Question: Which state is mentioned in the document?
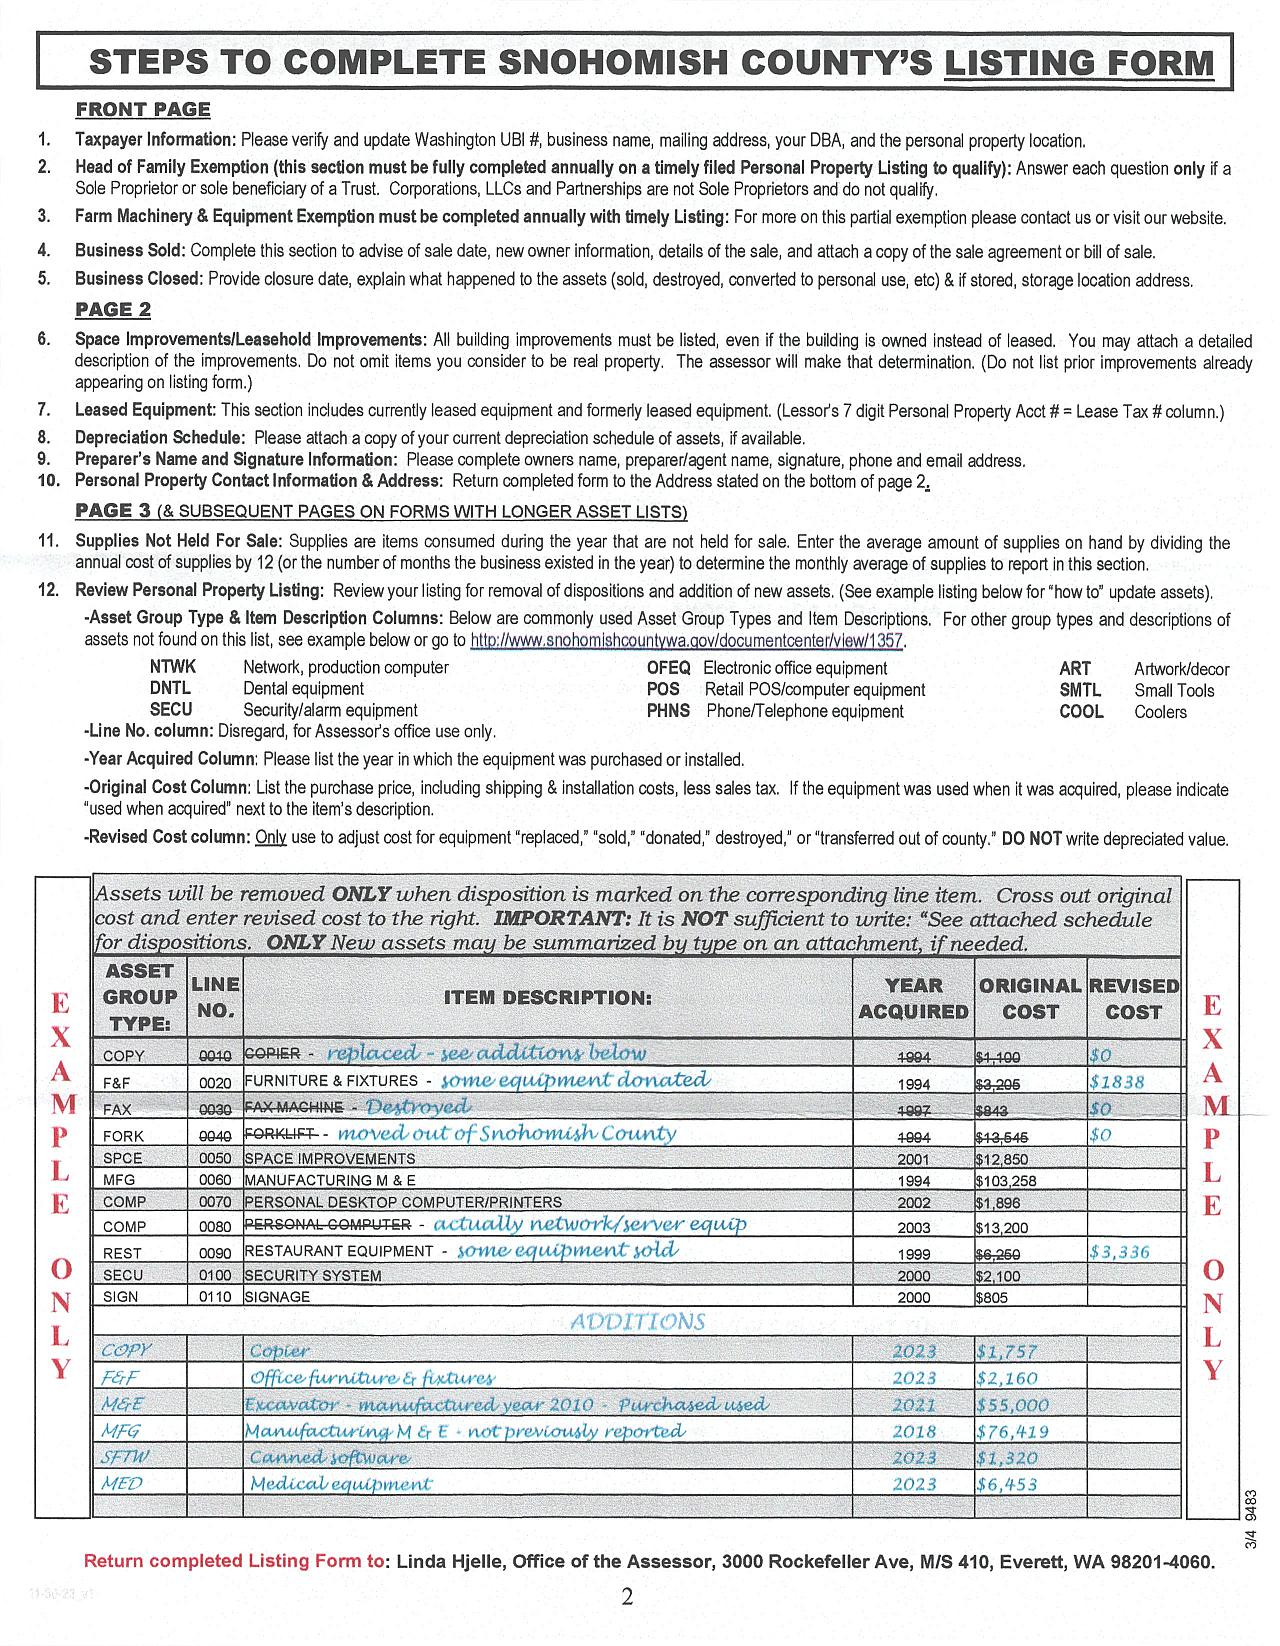
Answer: "WA"